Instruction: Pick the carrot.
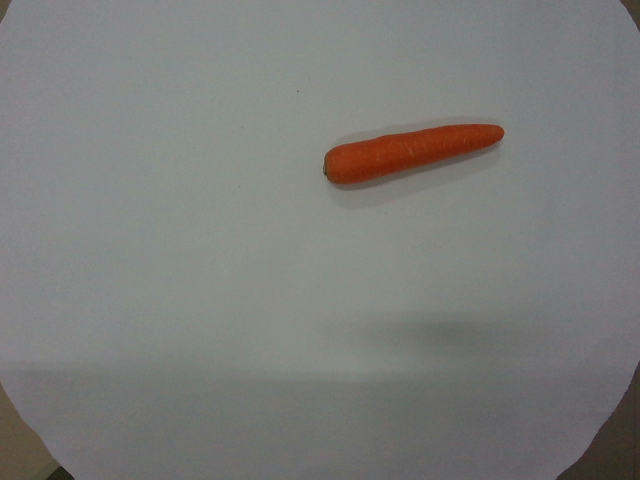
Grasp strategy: vertical